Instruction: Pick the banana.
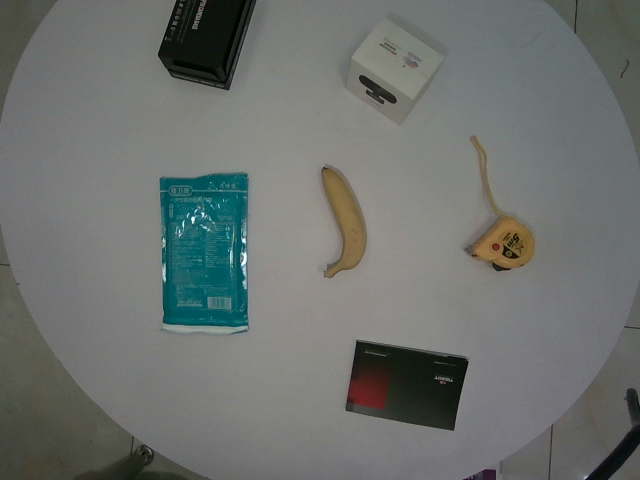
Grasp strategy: vertical